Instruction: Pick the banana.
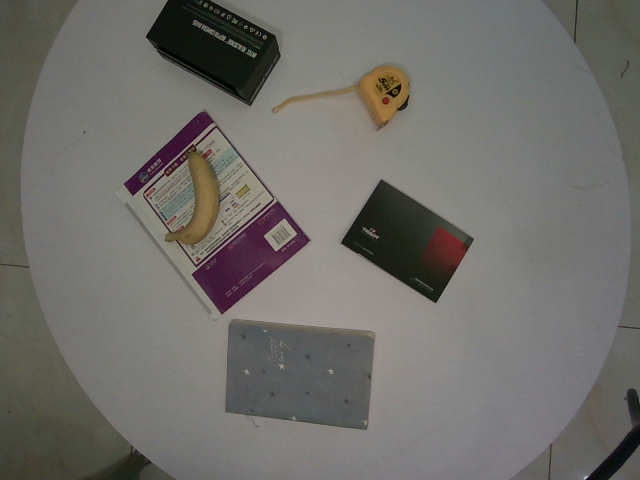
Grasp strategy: vertical